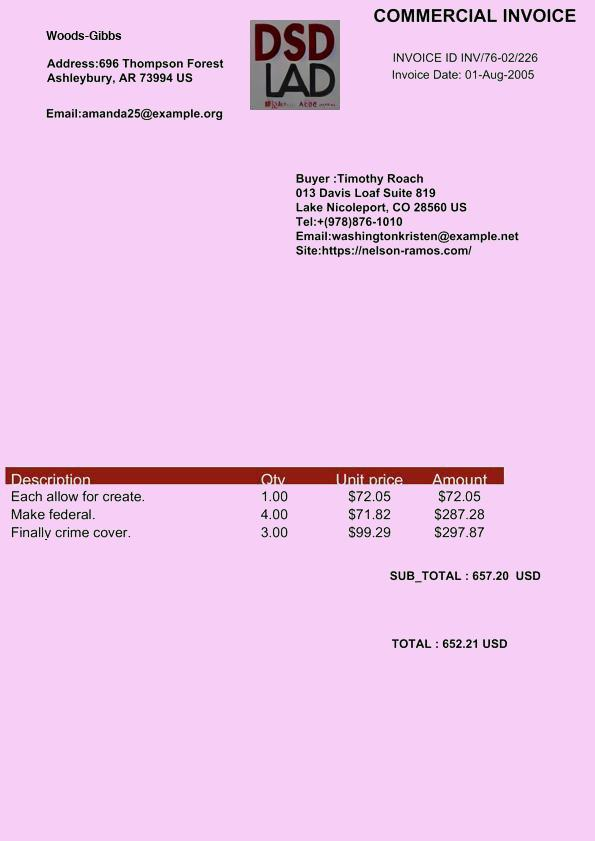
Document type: Invoice